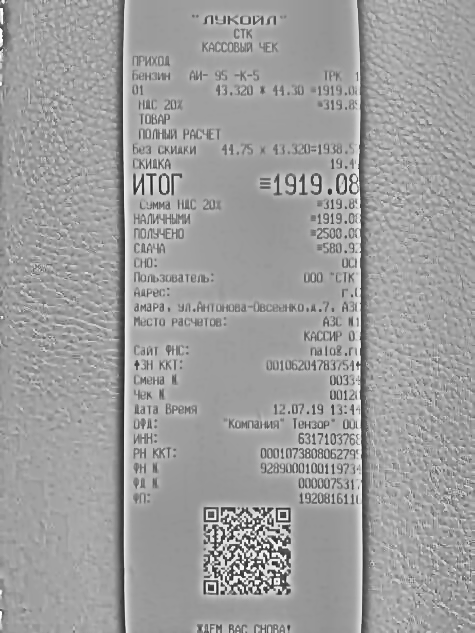
Продавец: ООО "СТК"
ИНН: 6317103768
Дата: 12.07.19
Товары: БЕНЗИН АН- 95 -К-5 ТРК 1
Количество: 43.320
Цена: 44.30
Сумма: 1919.00
Итого: 1919.00